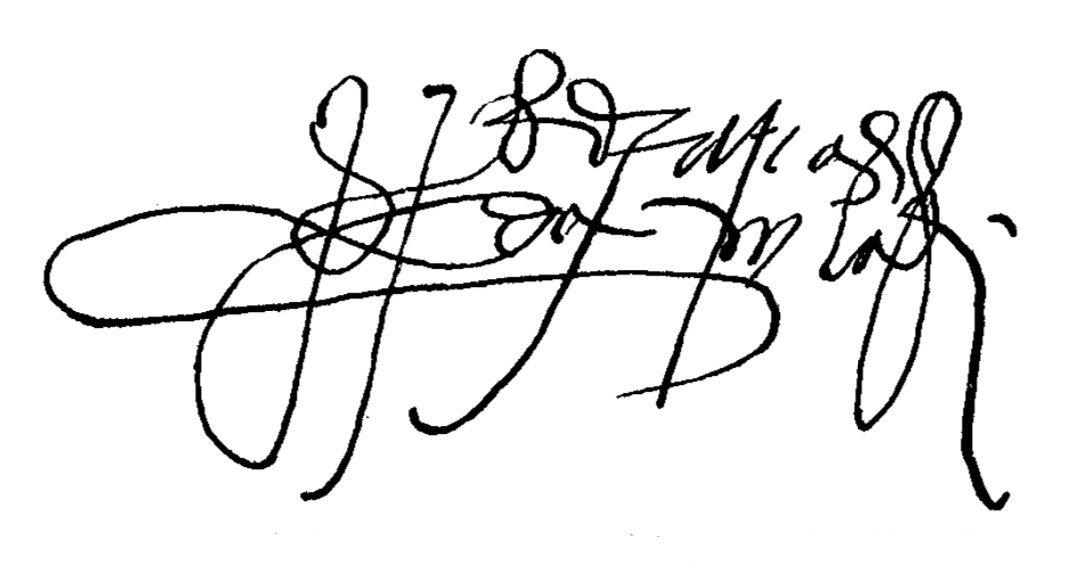
Signature of: pedro arias dávila